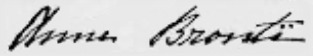
Signature of: anne brontë